Question: Talk about the condition:
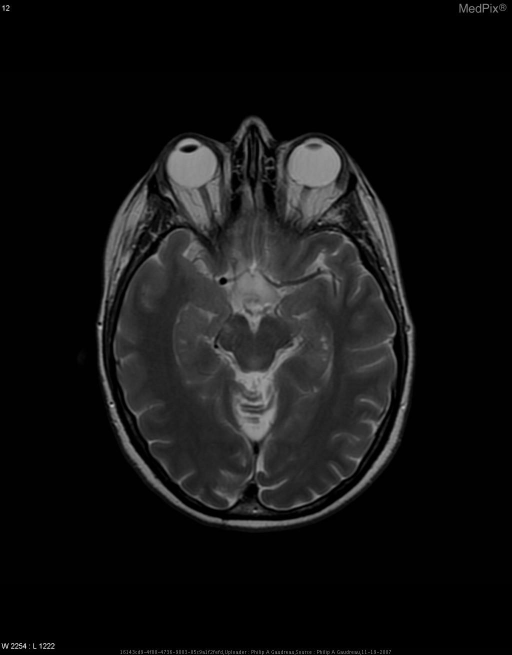
Answer: The disease is discussed as: Lesions/Condition: Optic Glioma

Cell  of  Origin: Glial cells of varying differentiation

Associations/Predisposing  Factors: Neurofibromatosis I in children.  The adult form has no association with neurofibromatosis.

Common  Locations: Anterior – orbital, infracannalicular, intracranial
Posterior – chiasmal, hypothalamic, anterior third ventricle

Demographics: most commonly in children (90% before 20, 75% before 10)

Radiology: MRI - A tubular thickening of the optic nerve and chiasm
A suprasellar tumor with contiguous optic nerve expansion
A suprasellar tumor with optic tract involvement

Prognosis  and  Treatment: Children have a good prognosis, worse in patients with chiasmal lesions.
Spontaneous regression reported in some children with NF1.
Adults have poorer prognosis, these lesions are either anaplastic astrocytoma or glioblastoma multiforme and are locally aggressive.
Treatment is often chemotherapy initially with subsequent surgical resection.
Radiation is effective, but neurologic sequelae prevents widespread use.